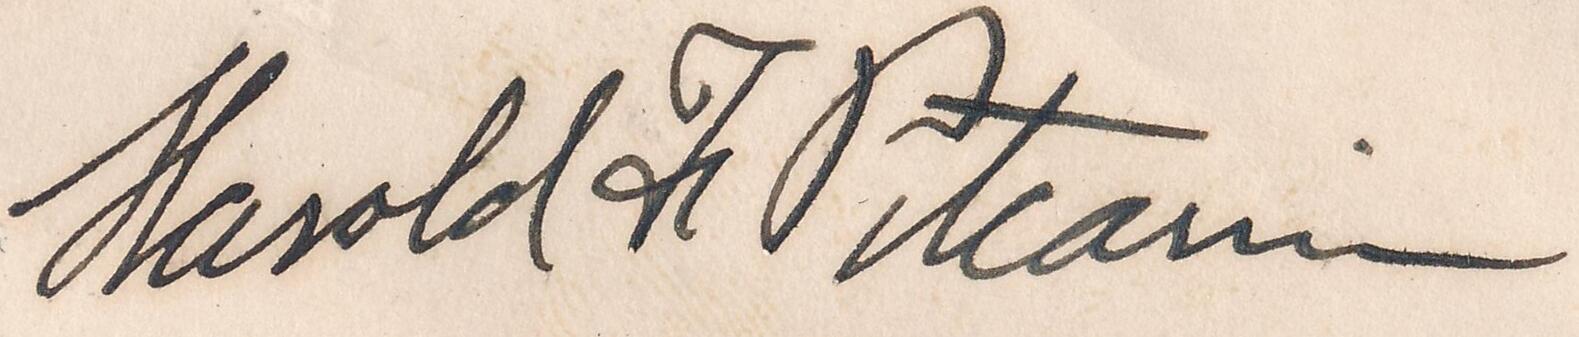
Signature of: harold frederick pitcairn